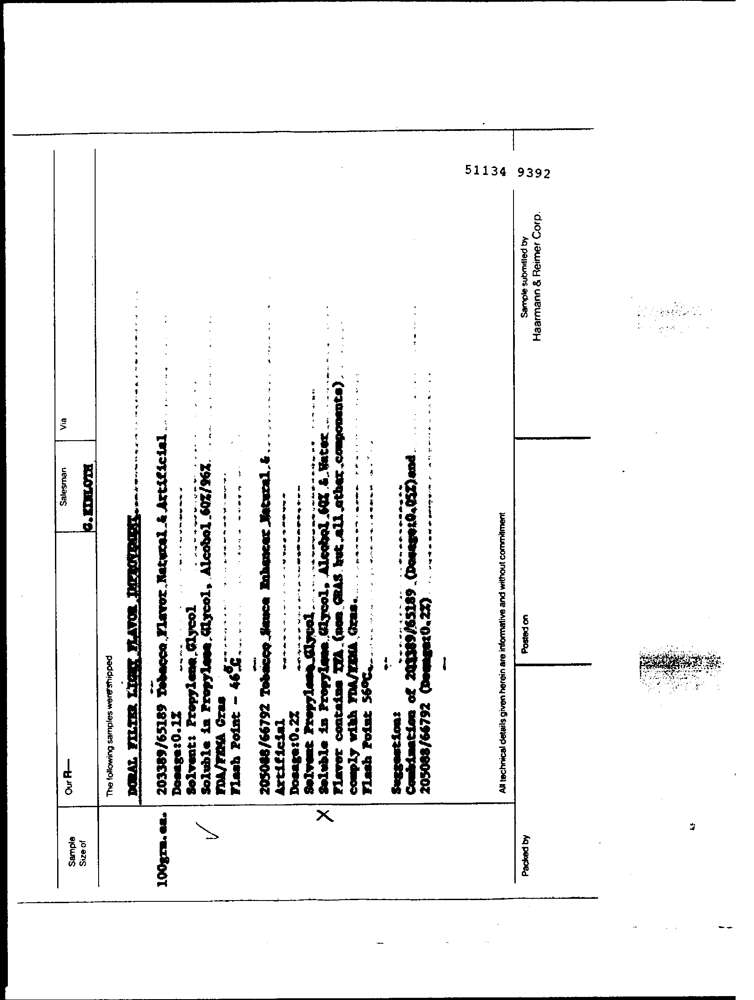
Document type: Invoice